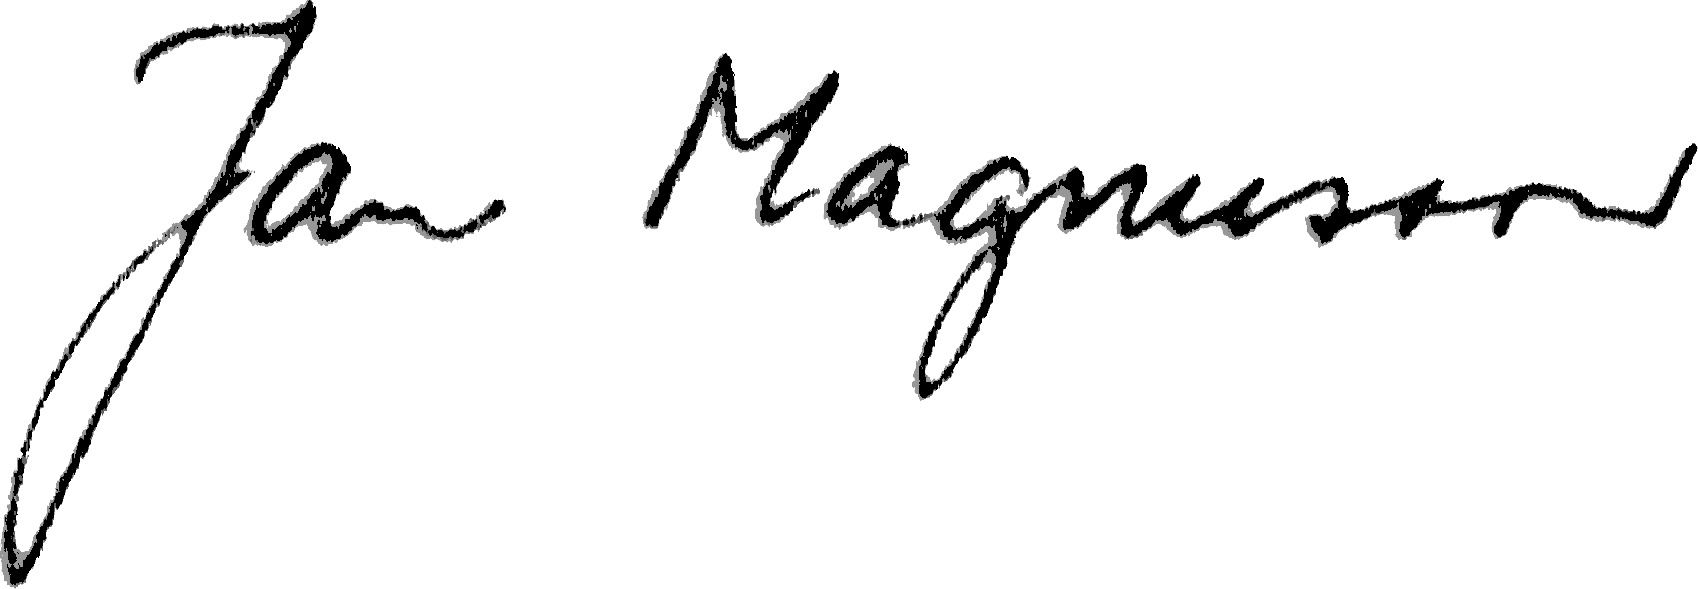
Signature of: jan magnusson